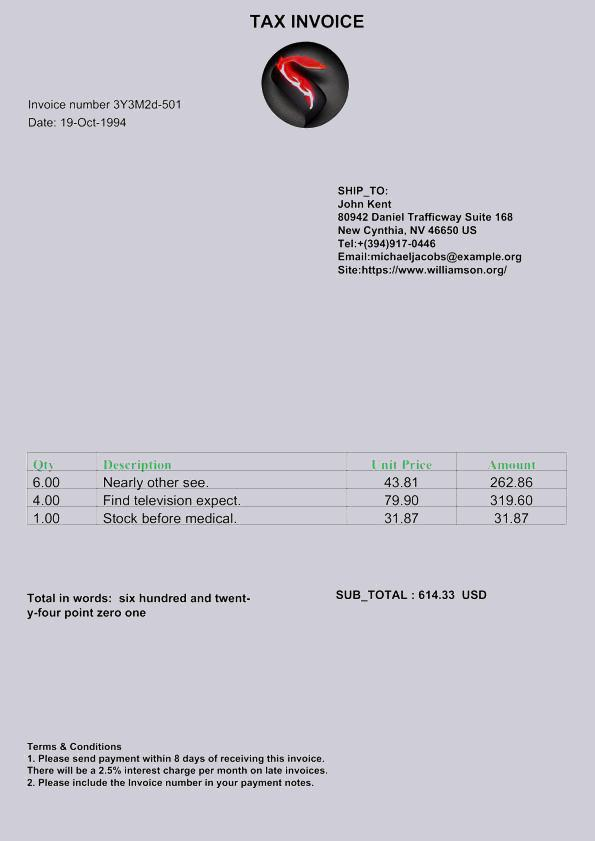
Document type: Invoice